Question: What jurisdiction, city, or county is the document associated with?
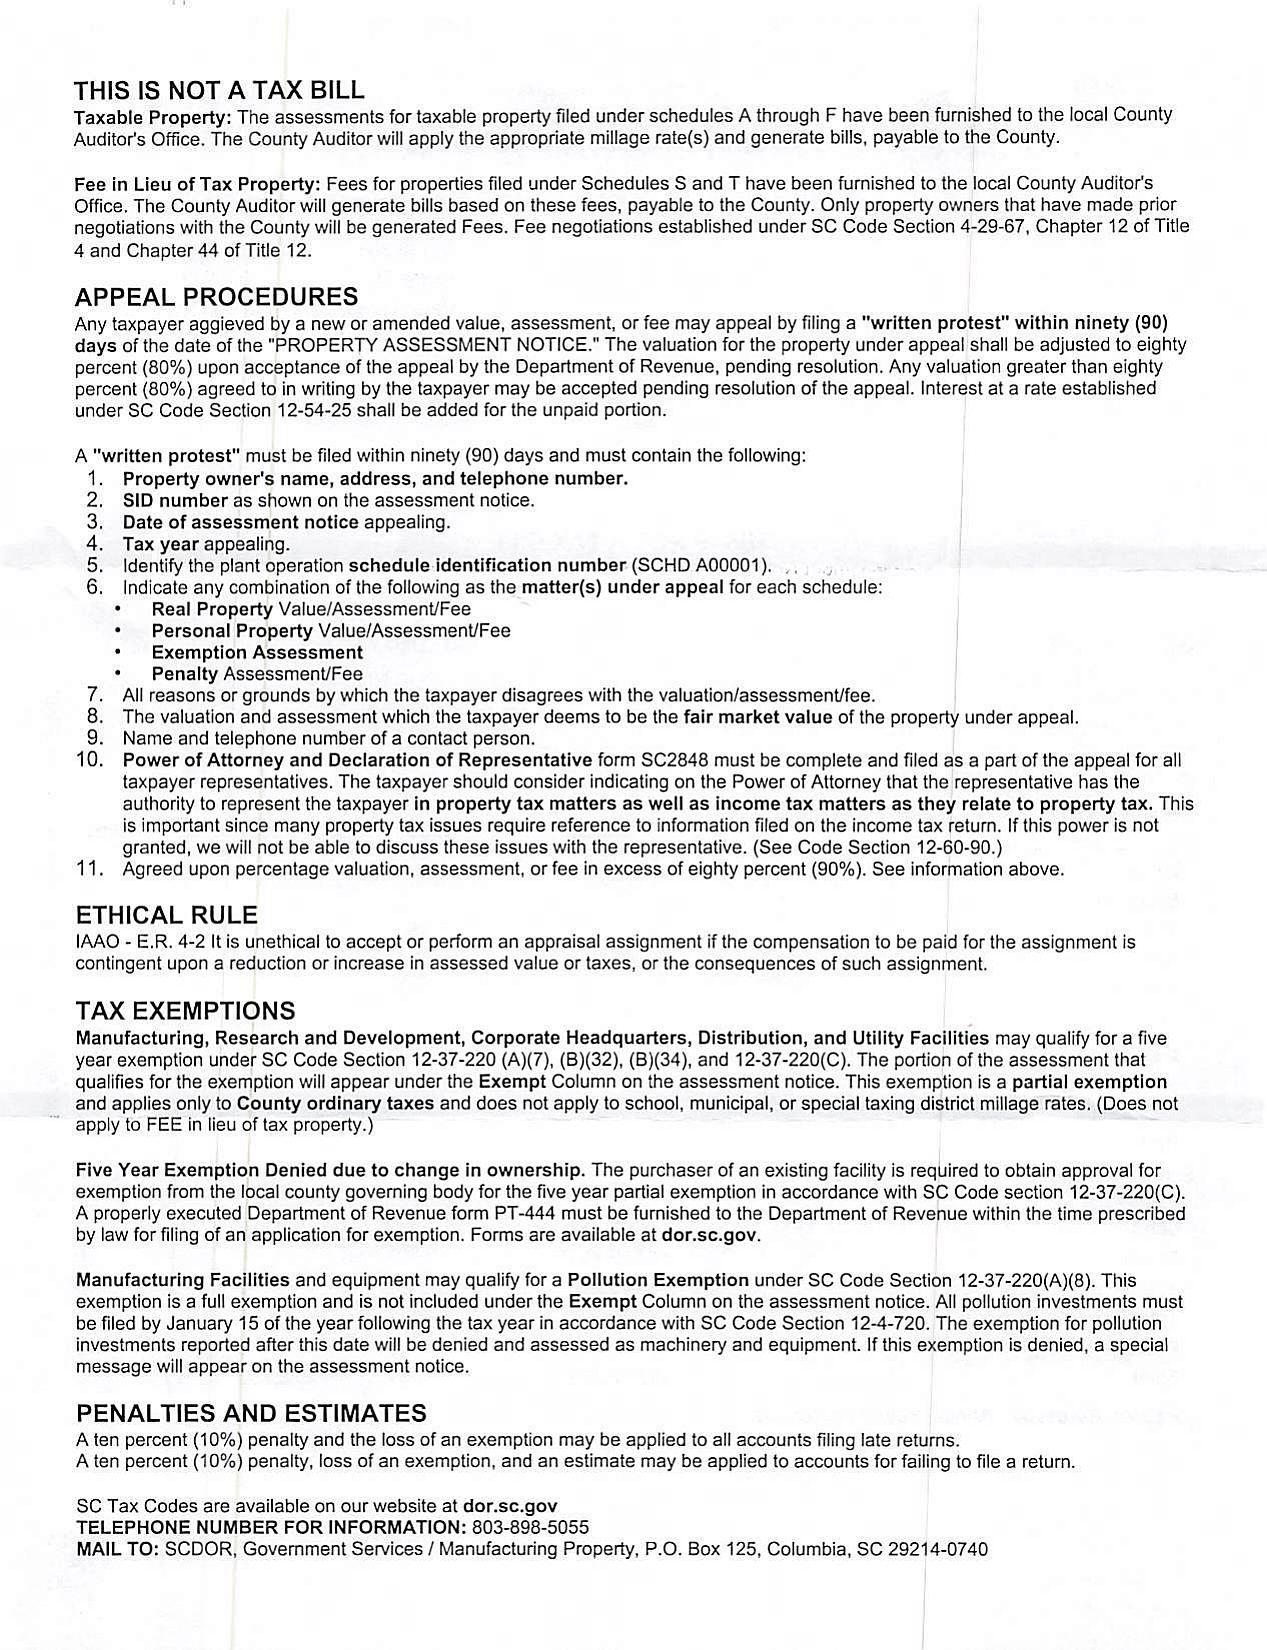
Answer: "County"